Question: What appears to be the issue?
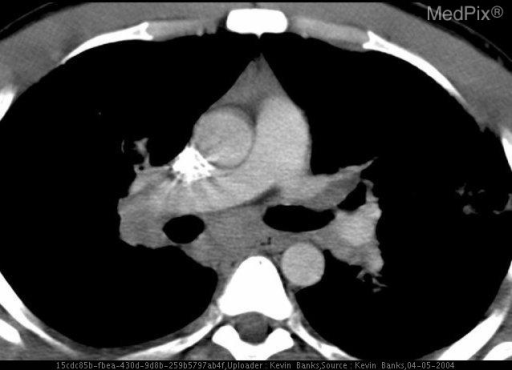
Answer: The findings suggest CXR and CT demonstrate nodular interstitial lung disease with multiple superimposed pulmonary masses/nodules. Significant mediastinal and hilar lymphadenopathy are seen. Numerous splenic and renal nodules are also present.. Axial reformatted CT demonstrates nodular interstitial lung disease with concurrent pulmonary masses and lymphadenopathy.. The patient might have a history of 36 year-old Caucasian man with worsening shortness of breath, exercise intolerance and fatigue. Referred to pulmonary for evaluation..